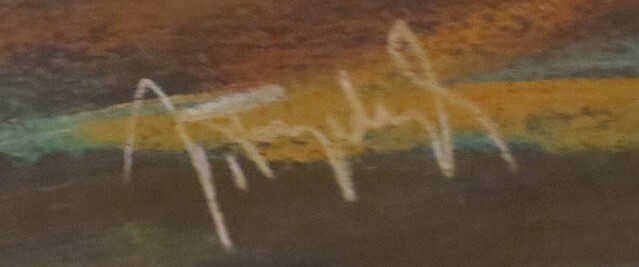
Signature of: jaroslav frydrych